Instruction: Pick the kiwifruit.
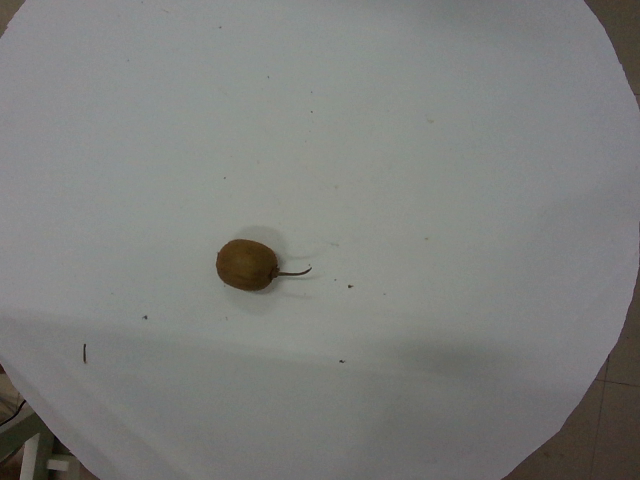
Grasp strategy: vertical